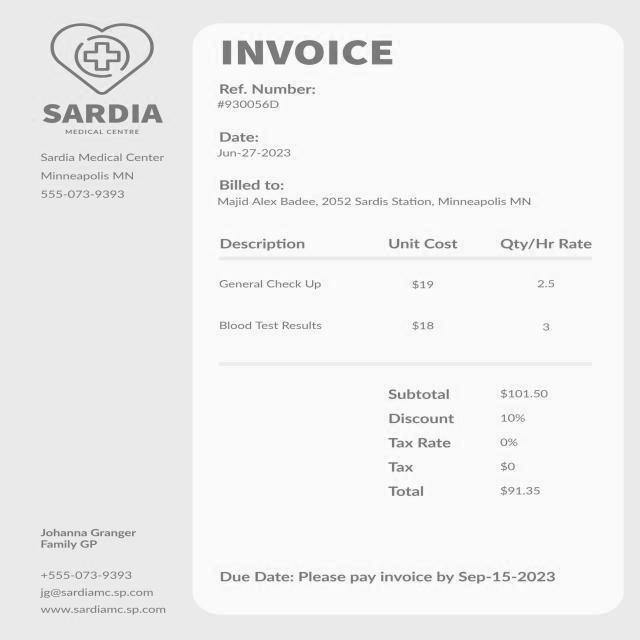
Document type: Invoice